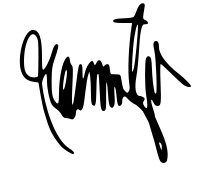
Signature of: leni robredo